Question: Talk about the condition:
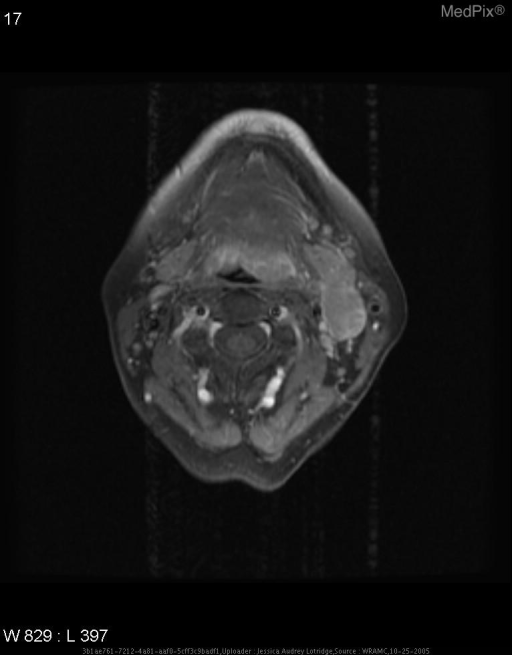
Answer: The disease is discussed as: Oropharyngeal cancer is usually a squamous cell carcinoma (SCC).

Epidemiology:
- Fifth most common cancer worldwide
- 2.8% of cancer in US
- 39,250 cases in US per year; 11,090 deaths in US per year
- M:F ratio 2:1 to 4:1
- Higher incidence and mortality in African-American males

Risk Factors:
- smoking
- alcohol (combined with smoking, accounts for 80% of cases)
- viruses (EBV, HSV, HPV, HIV)
- occupational exposure
- prior XRT
- diet
- genetics (p16, p53, HER-2/neu, Bcl-2)

Presentation:
- Multistep carcinogenesis progressing from hyperplasia through dysplasia and carcinoma in situ; and, finally to invasive carcinoma.
- Symptoms are location dependent and include LAD, pain, dysphagia, hoarseness, fixed tongue, and globus sensation.

Diagnosis:
- Primary, secondary, and metastatic sites are visualized by imaging (CT or MRI)and panendoscopy.
- Risk factors cause global damage so secondary sites are very common and often missed.
- Tissue diagnosis made by biopsy.

Staging:
- TNM classification

Prognosis:
- Dependent on site and genetic abnormalities
- Stage I and II:
      •  30-40% of cases
      •  60-98% 5-year survival
      •  curative intent to treatment
- Resectable Stage III, IV (M0)
      •  >50% of cases
      •  30% 5-year survival
- Unresectable Stage III, IV (M0)
      •  10-30% 5-year survival
      •  Recurrent - palliative treatment
- Metastatic disease (usually lung, liver, bone)
      •  5-10% of cases
      •  palliative treatment

Treatment:
- Dependent on location and stage
- Usually combination of surgery, radiation therapy, and concommitant chemotherapy.
- Rehabilitation and prosthetics are often needed due to disfiguring nature of surgery.

Follow-up:
- High recurrance rate.
- Lifetime follow-up.
- Risk factor modification.